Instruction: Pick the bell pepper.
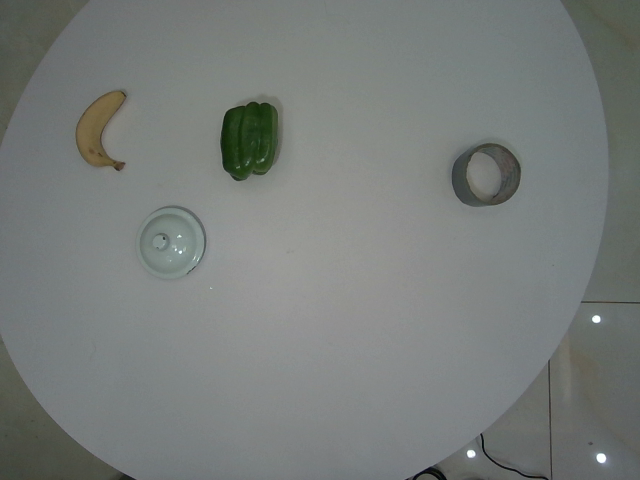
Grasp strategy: vertical